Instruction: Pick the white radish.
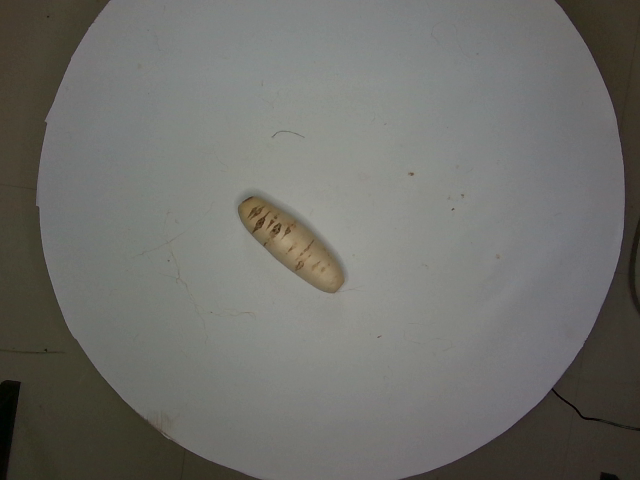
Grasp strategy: vertical